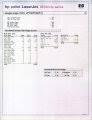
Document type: Invoice